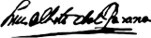
Signature of: luis alberto del paraná